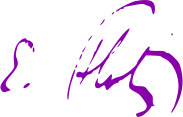
Signature of: edward flatau